Can you pull out the amount in words, numerical amount, payee's name, date of the cheque, and the bank's name from the image?
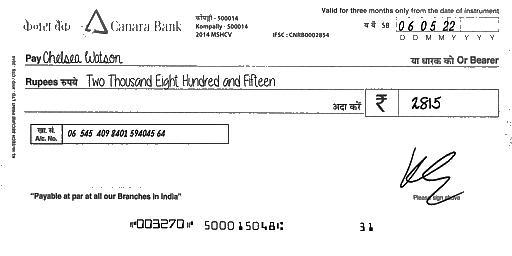
amt_in_words: Two Thousand Eight Hundred and Fifteen
amt_in_figures: 2815
payee_name: Chelsea Watson
bank_name: Canara Bank
cheque_date: 06/05/22